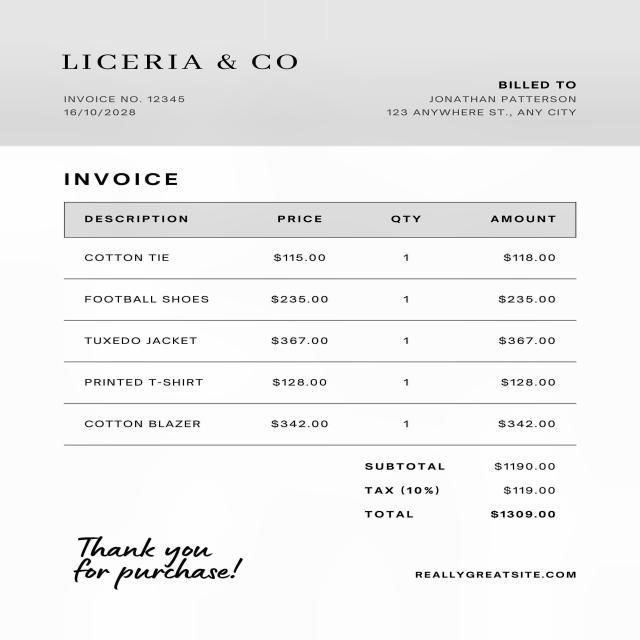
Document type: Invoice